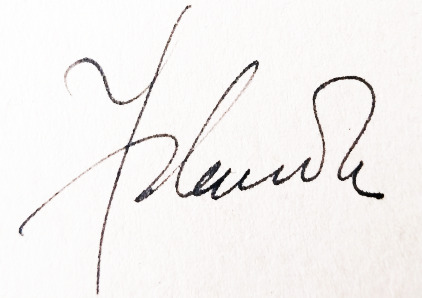
Signature of: yolanda bedregal